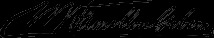
Signature of: william hamilton gibson